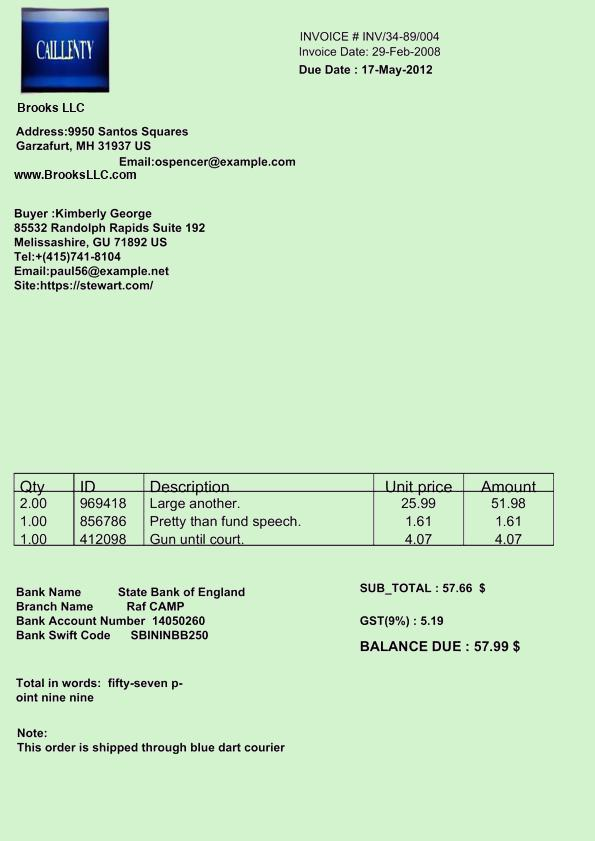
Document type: Invoice